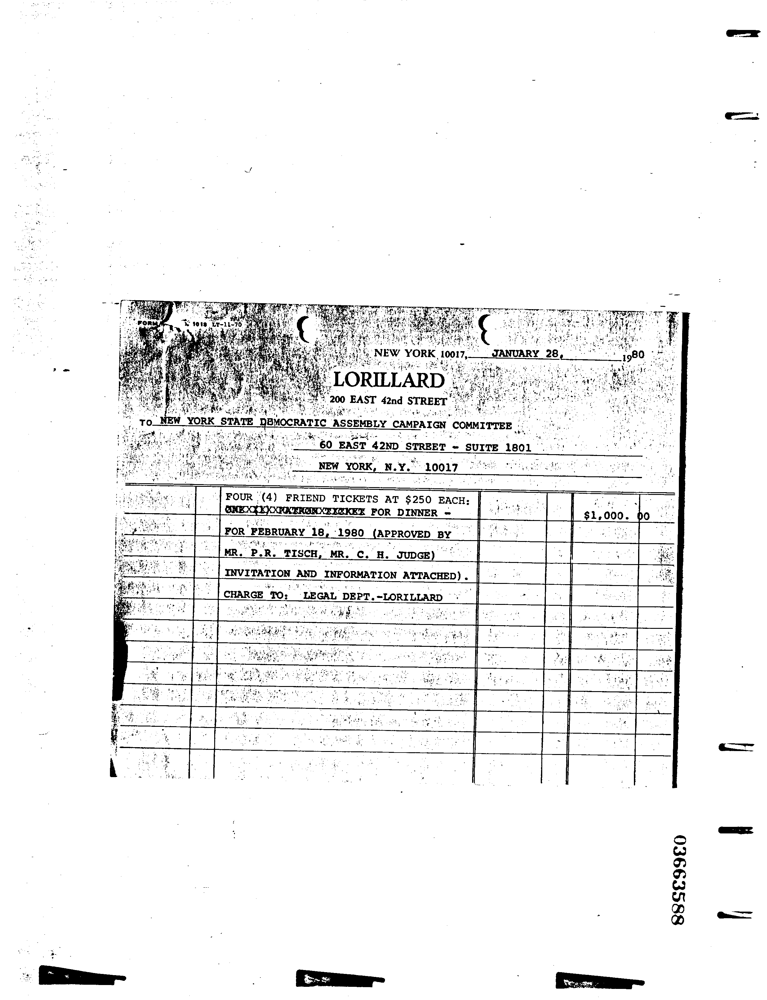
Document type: Invoice